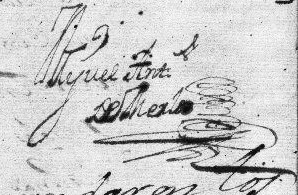
Signature of: miguel antonio de merlo